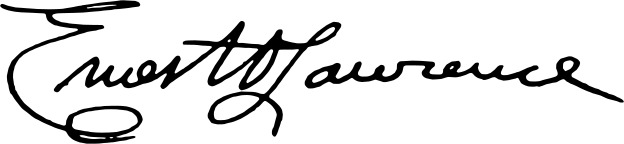
Signature of: ernest lawrence